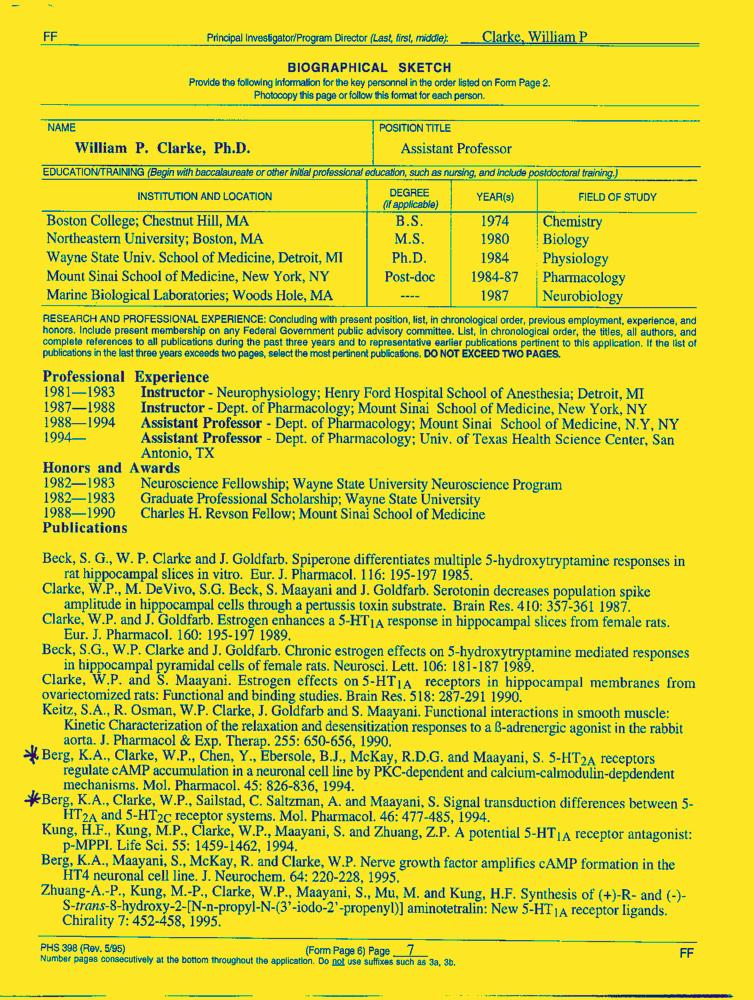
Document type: Resume-Doc